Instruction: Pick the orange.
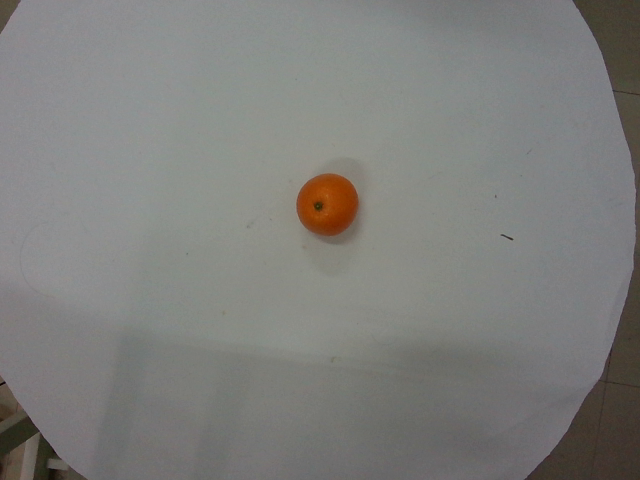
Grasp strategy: vertical